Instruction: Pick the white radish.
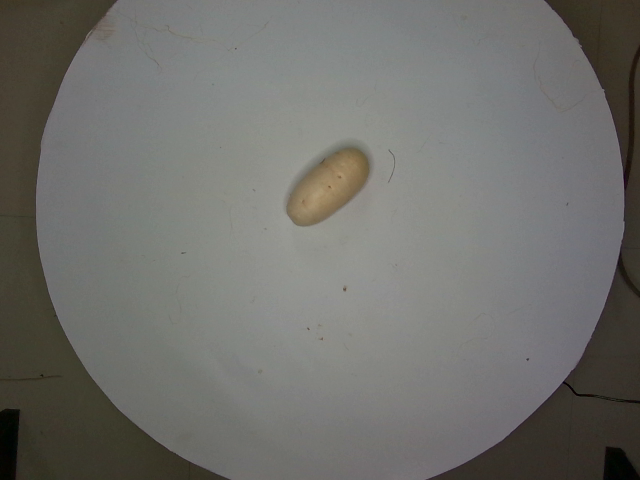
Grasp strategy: vertical